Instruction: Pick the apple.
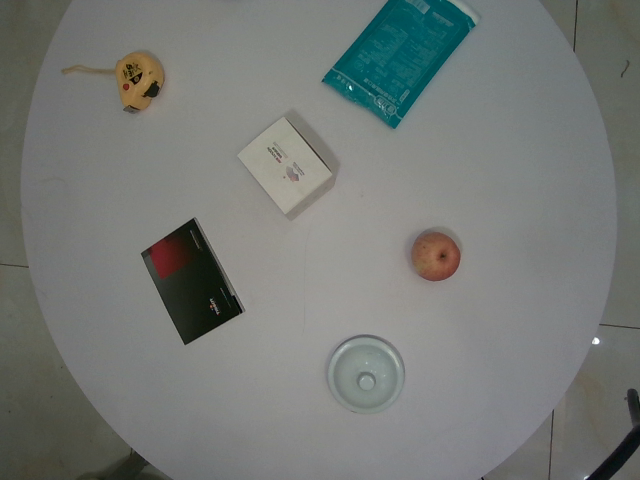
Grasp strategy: vertical